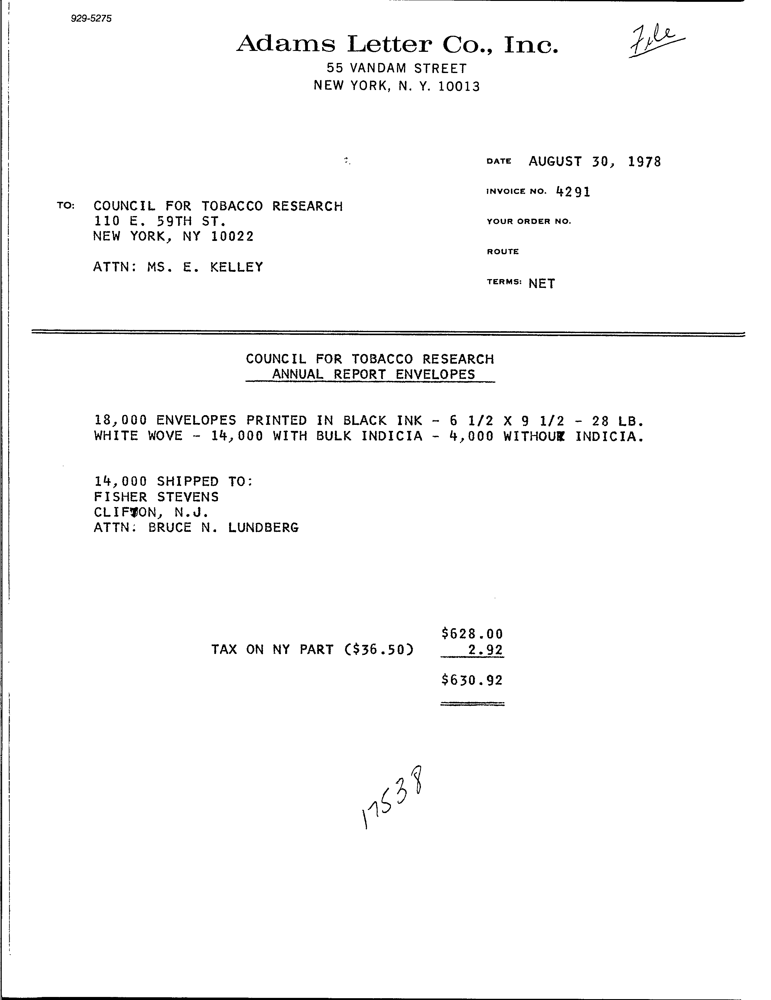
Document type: Invoice